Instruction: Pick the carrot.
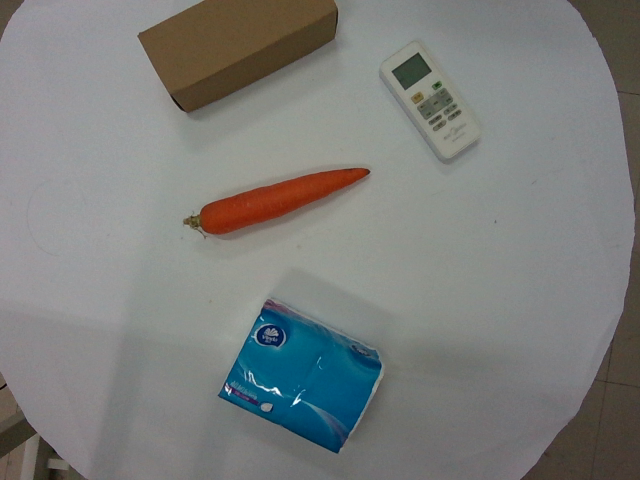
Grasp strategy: vertical